Question: What is the suspected problem?
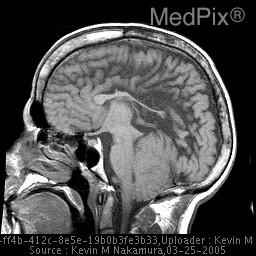
Answer: The findings suggest Sagittal T1 MRI of the brain demonstrates multiple typical findings of an Arnold Chiari II malformation, including cerebellar tonsillar herniation, dysgensis of the corpus callosum, a beaked tectum, towering cerebellum, small posterior fossa, and hyperplastic massa intermedia.

Axial FLAIR MRI demonstrates tonsillar herniation.. Sagittal T1 weighted MRI of the brain demonstrates numerous classic findings of a Chiari II malformation, including a towering cerebellum with tonsillar herniation, tectal beaking, corpus callosal dysgenesis, enlargment of the massa intermedia, and a small posterior fossa.. The patient might have a history of 26 y.o. man with history of previous myelomeningocele repair. MRI requested to reassess anatomy..